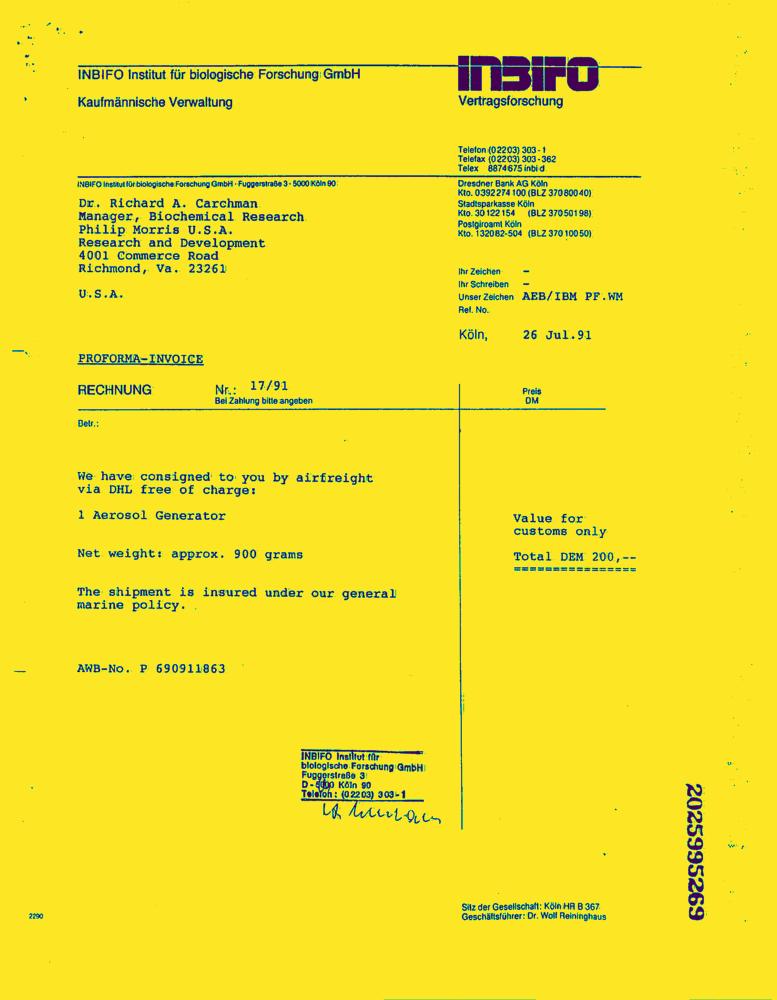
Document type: Invoice-Doc